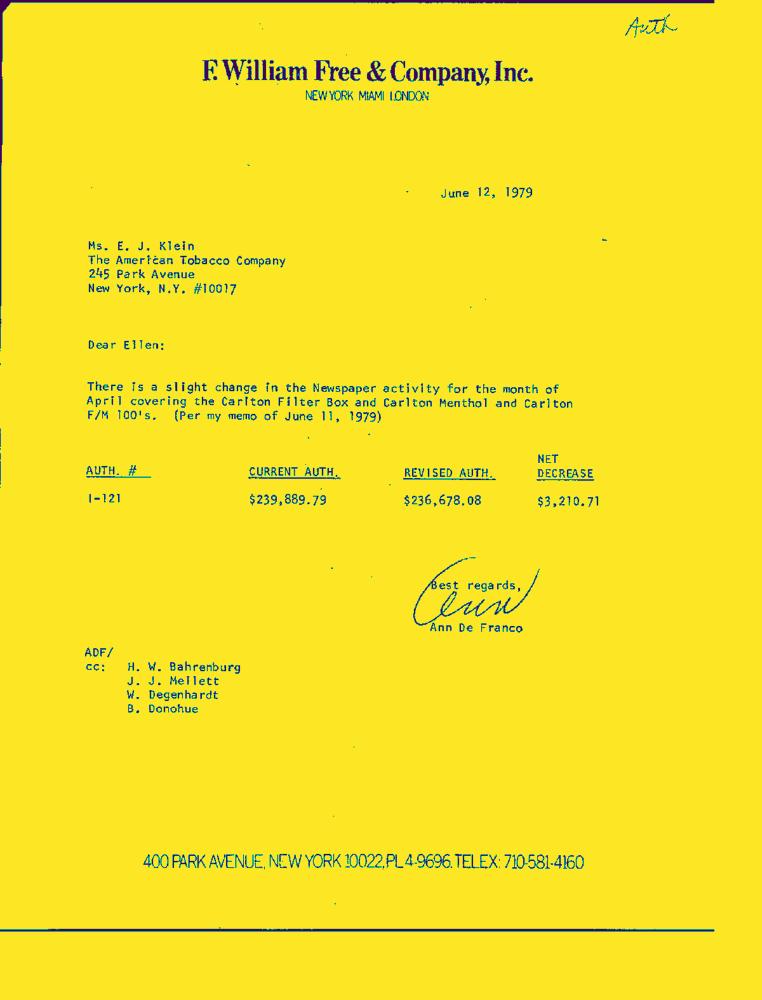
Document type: Letter-Doc